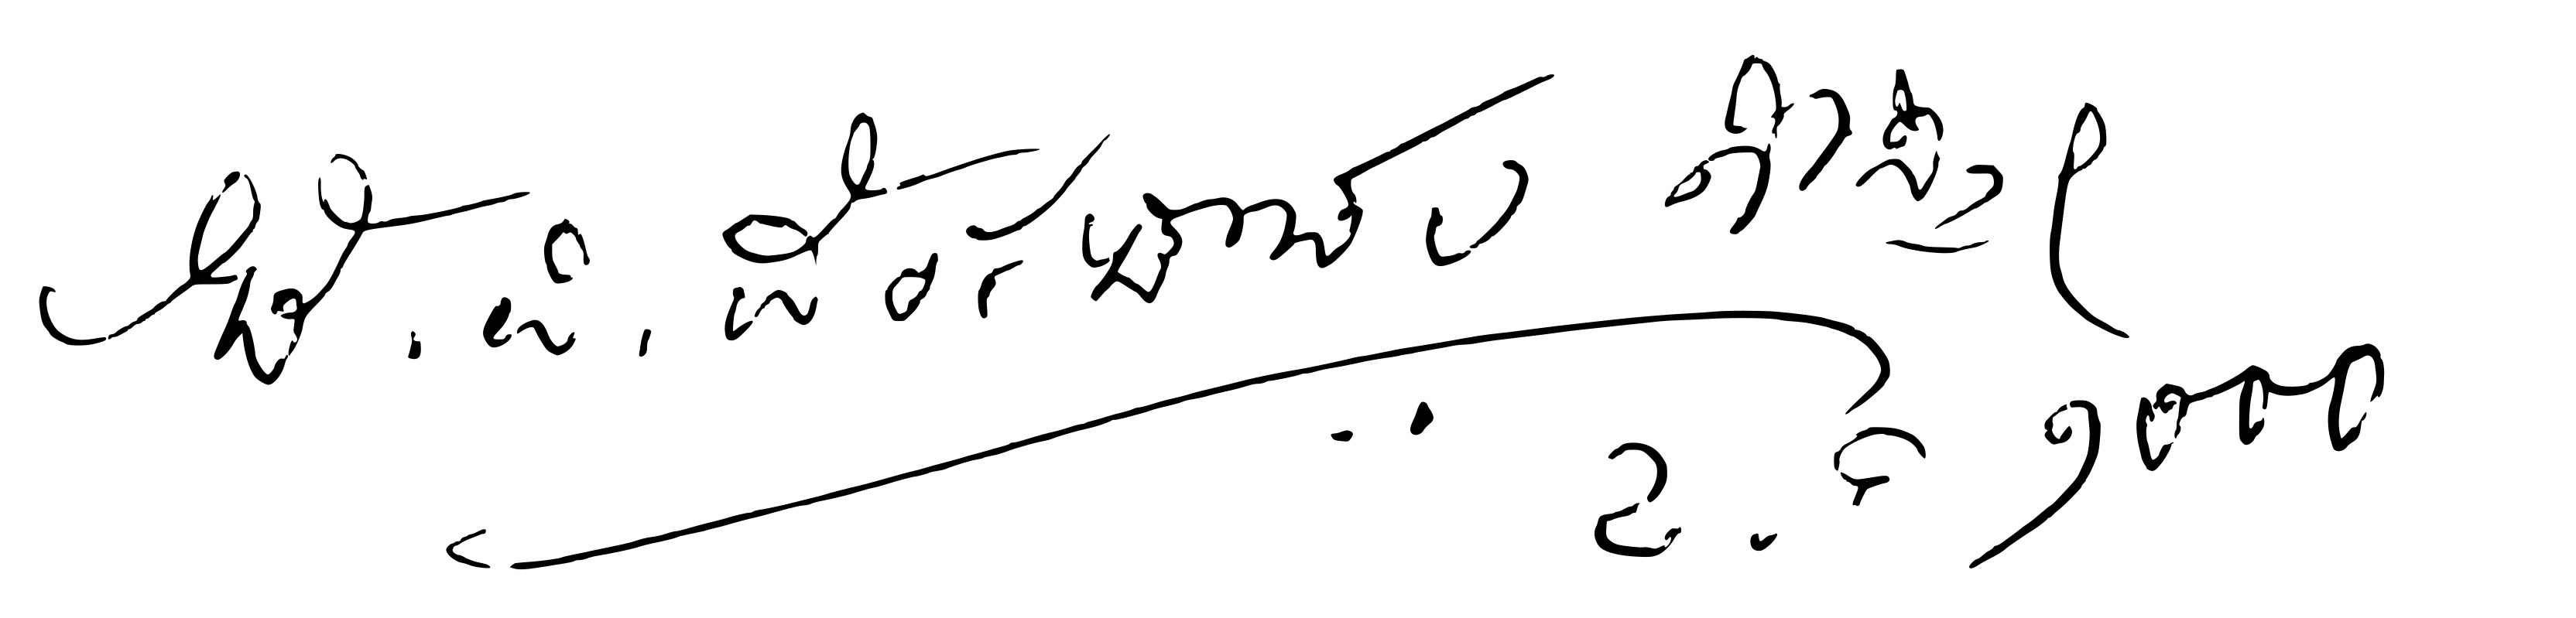
Signature of: t v venkatachala sastry